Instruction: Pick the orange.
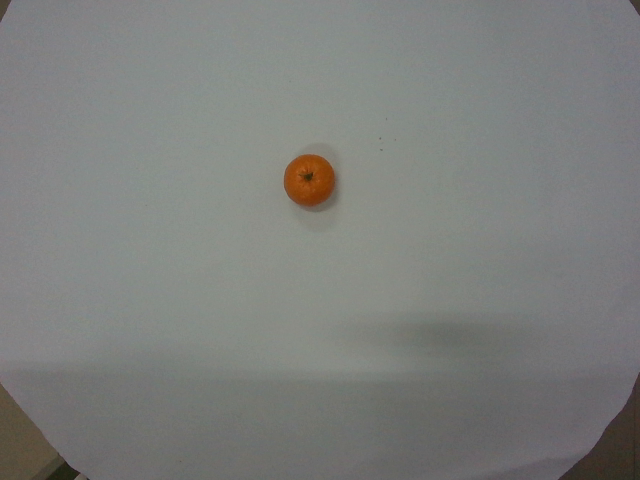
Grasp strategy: vertical